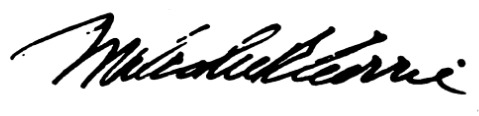
Signature of: malcolm r currie